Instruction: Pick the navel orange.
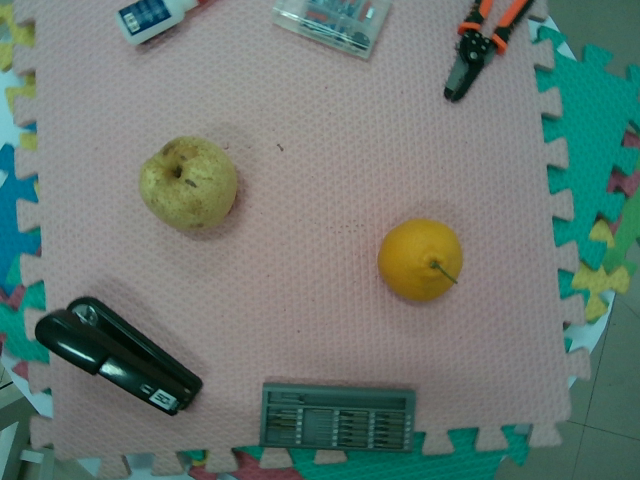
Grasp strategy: vertical